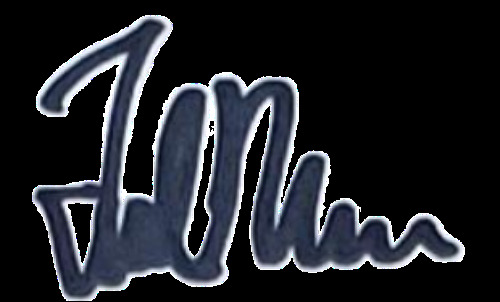
Signature of: ted nivison